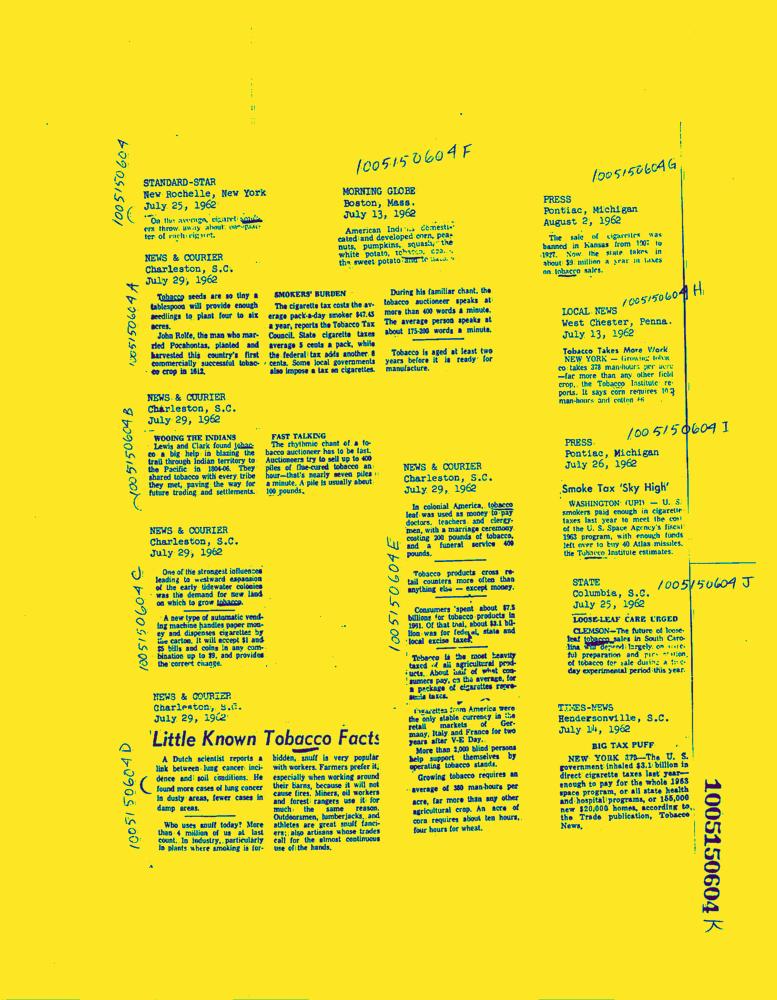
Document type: News-Article